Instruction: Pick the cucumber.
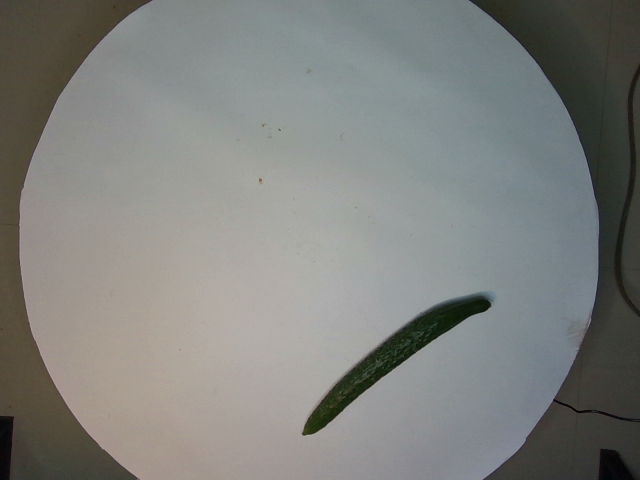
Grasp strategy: vertical